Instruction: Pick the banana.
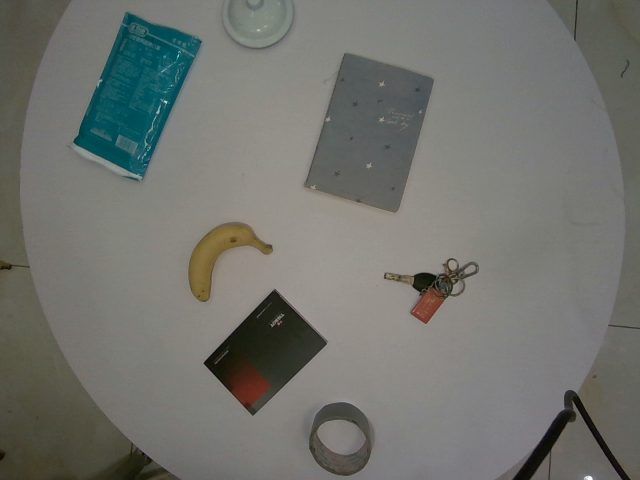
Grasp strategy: vertical